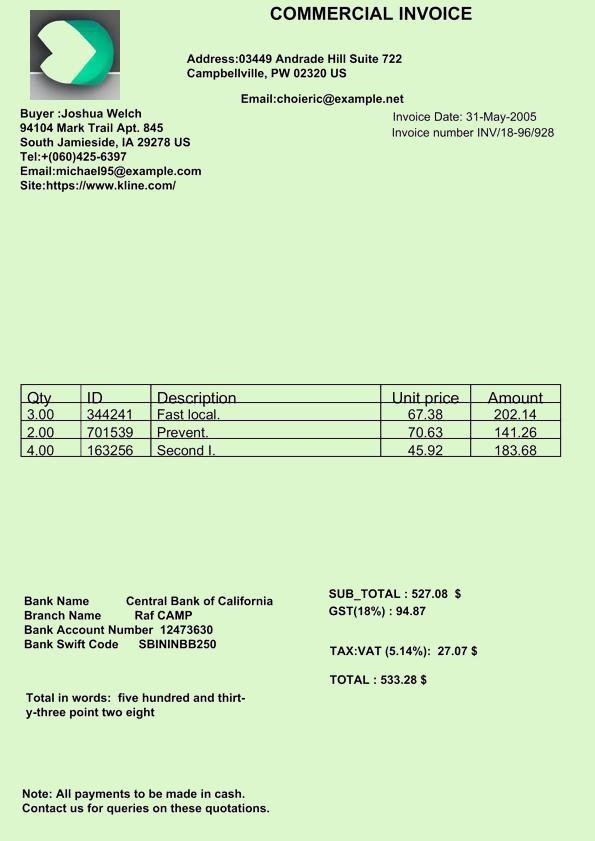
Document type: Invoice